Question: What was observed in the imaging?
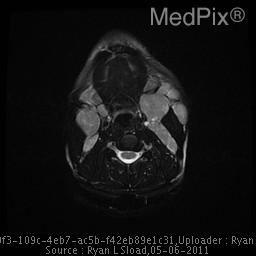
Answer: The imaging shows Significant bilateral neck adenopathy. Confluent left parotid and periparotid nodal mass with largest single node measuring 2.7cm x 1.9cm.  Numerous other left level II and III nodes with largest measuring 3.6cm x 2.1cm.  Mediastinal and bihilar adenopathy. Axial view demonstrating per-mandibular burden of enlarged lymph nodes..